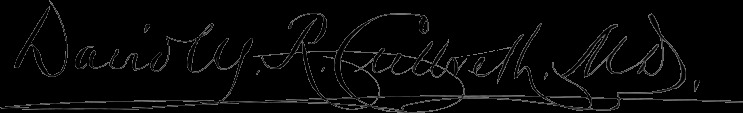
Signature of: david marvel reynolds culbreth